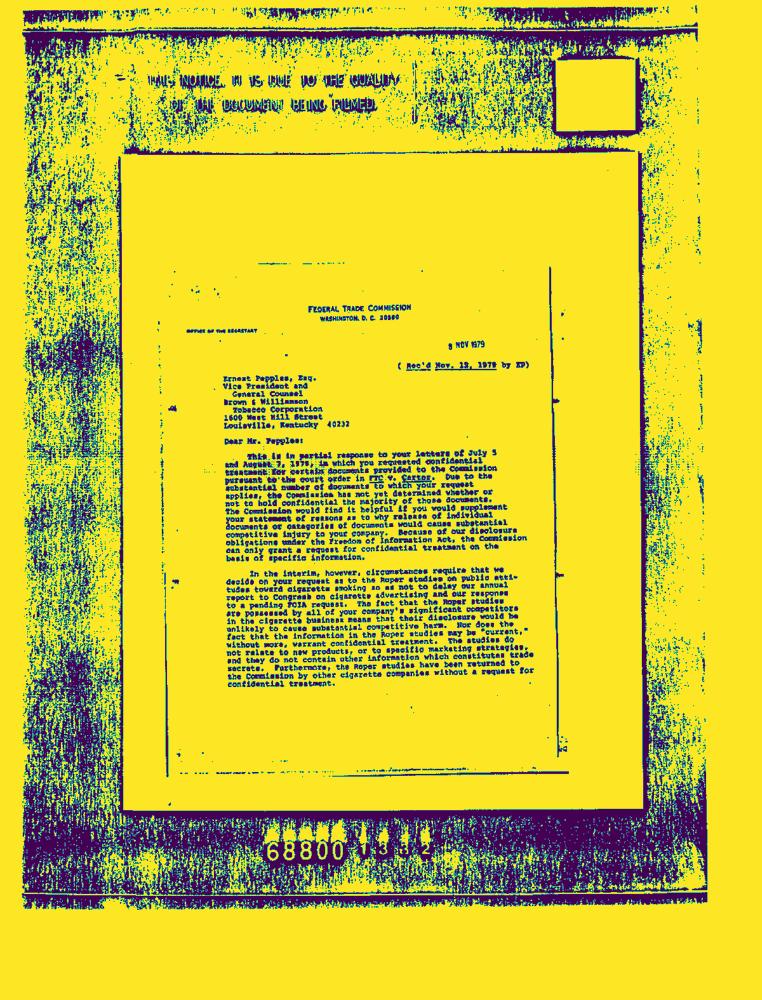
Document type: Letter-Doc